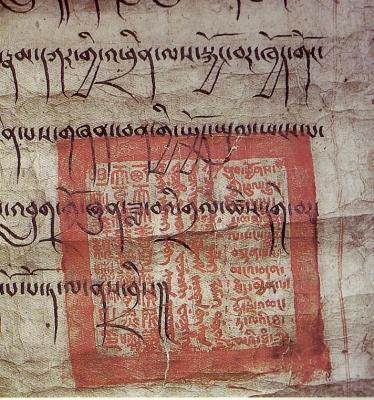
Signature of: ngawang lobzang gyatso